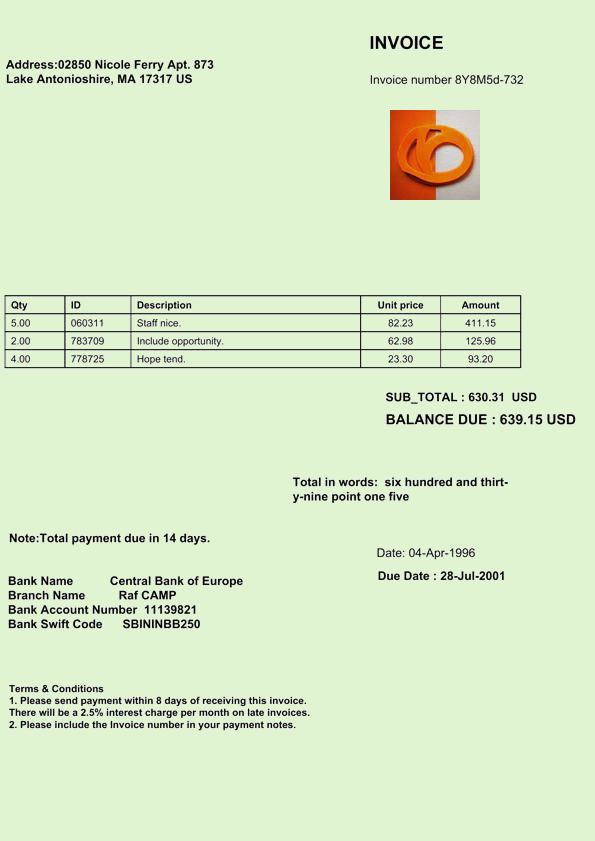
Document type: Invoice